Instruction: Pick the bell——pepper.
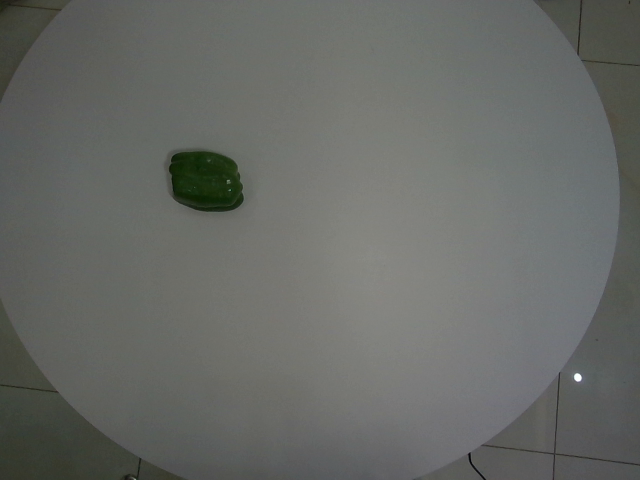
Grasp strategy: vertical